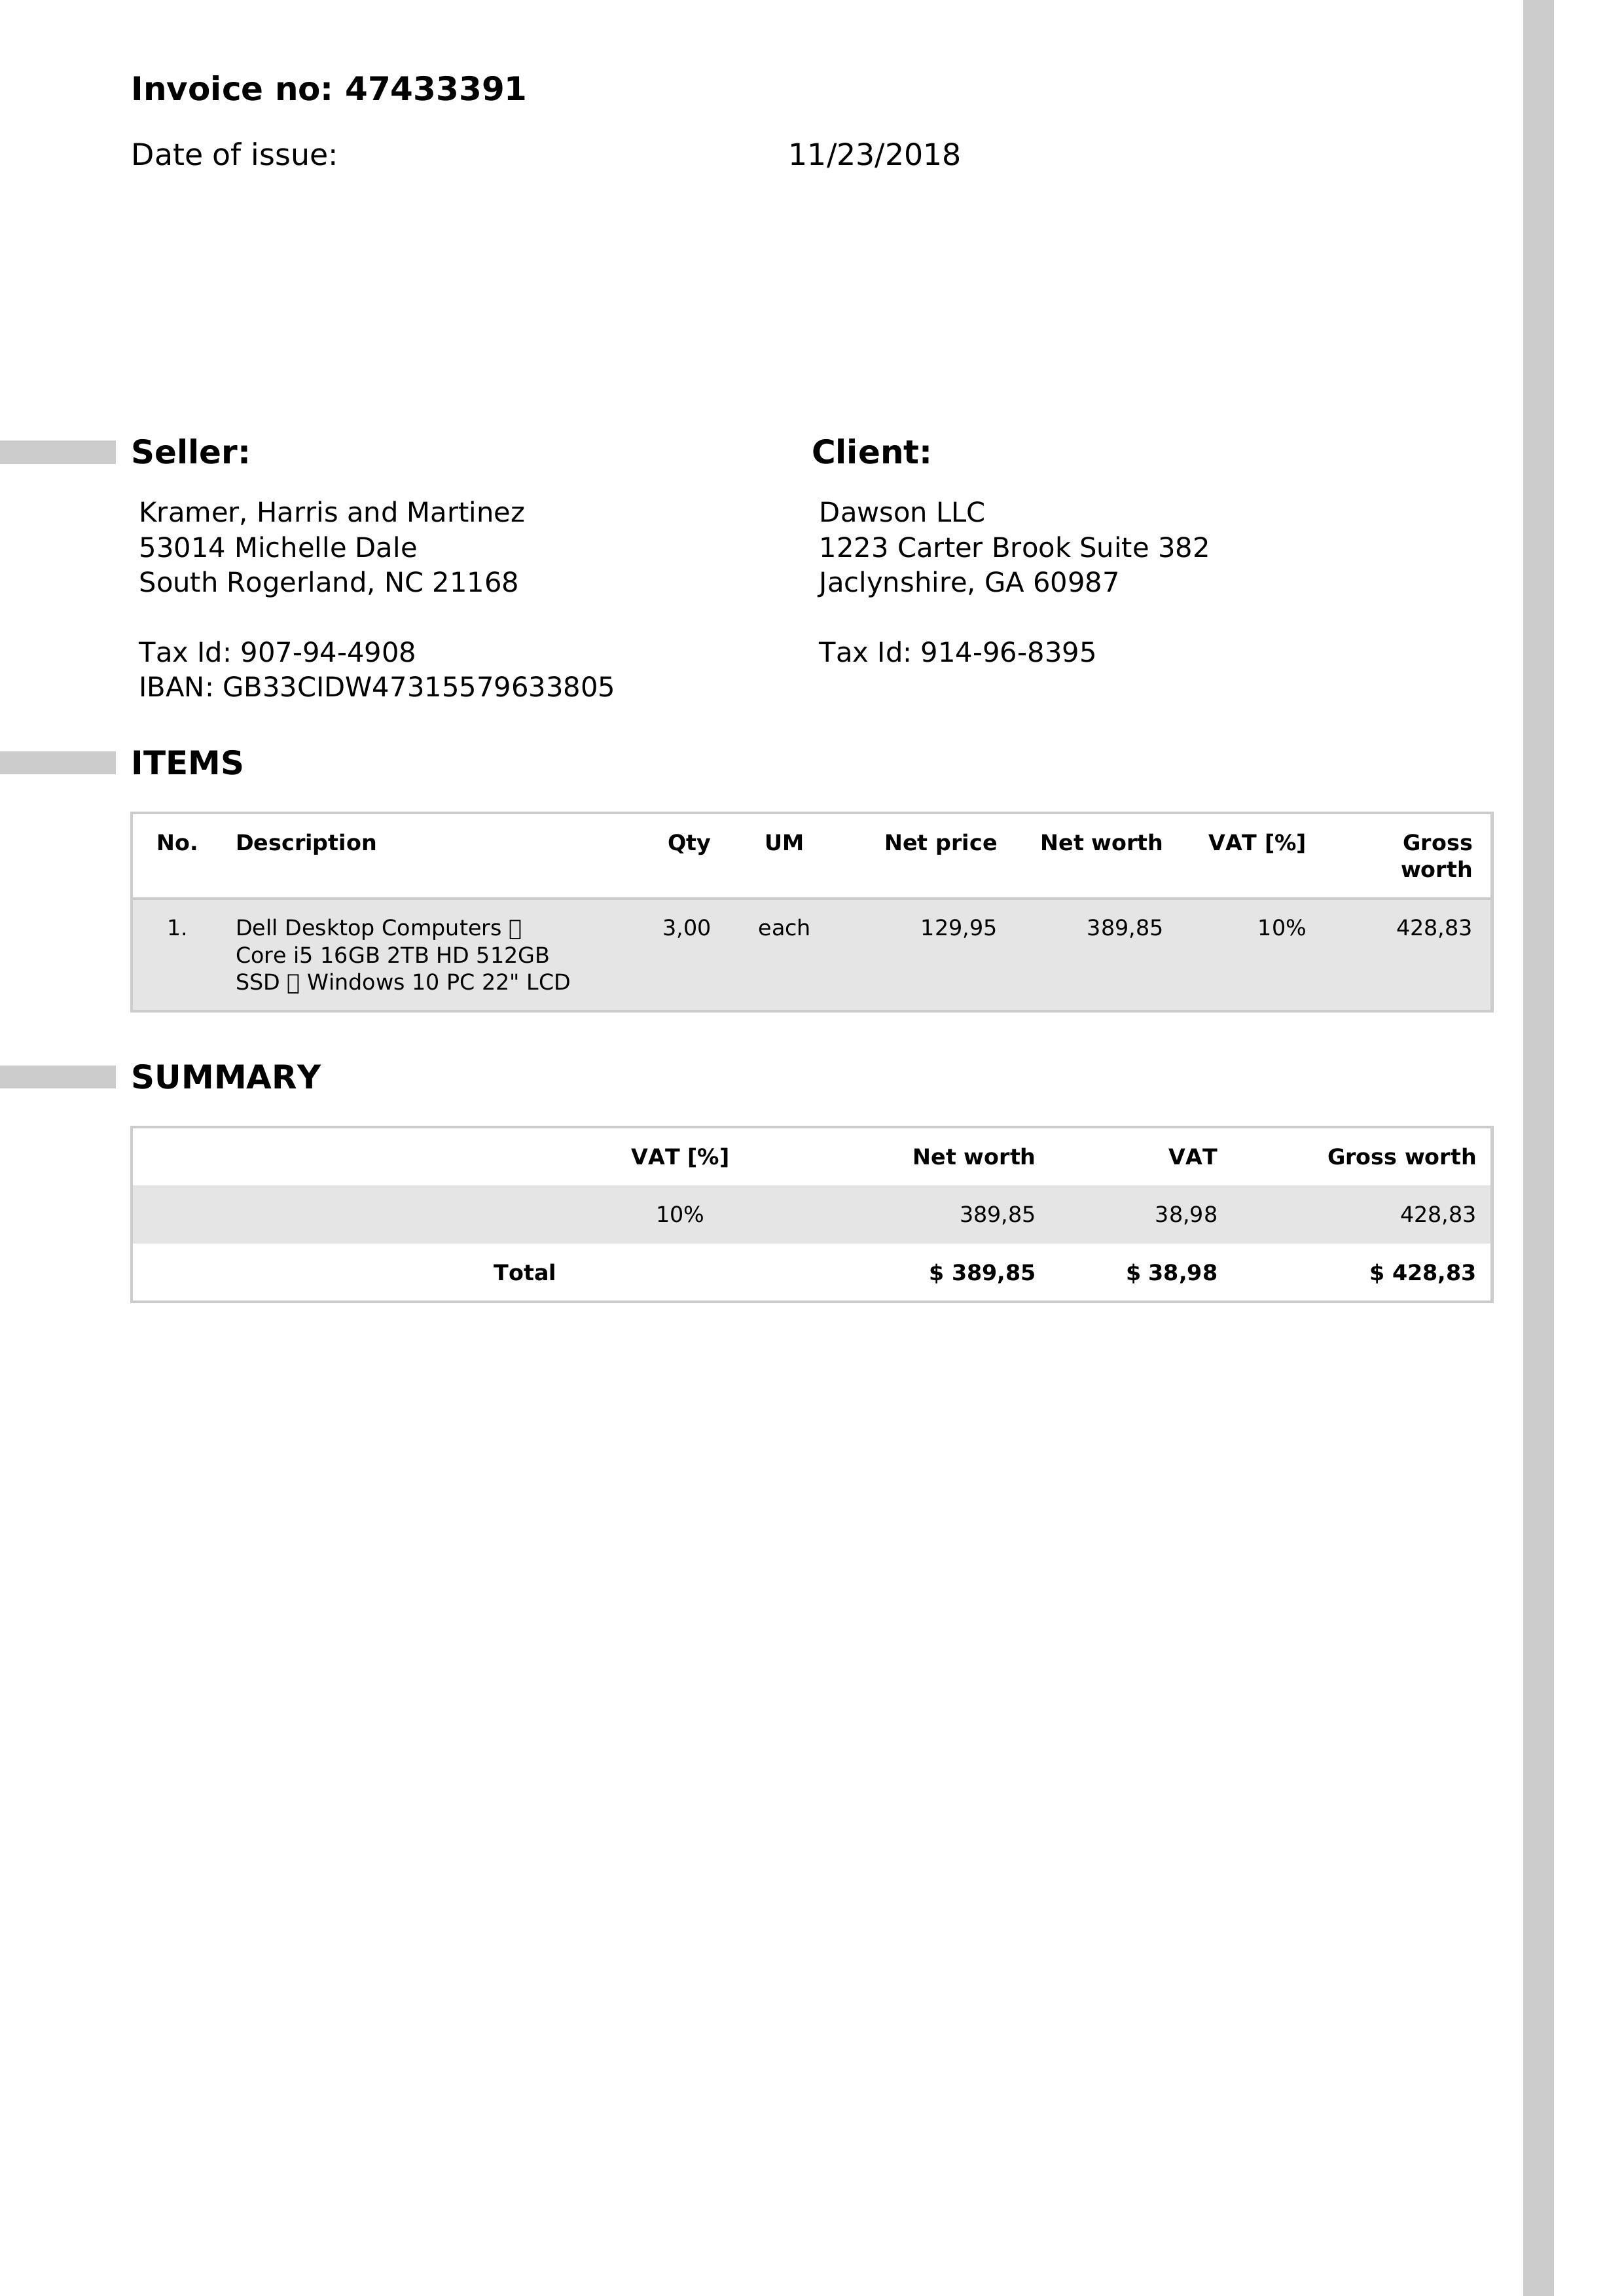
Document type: Invoice